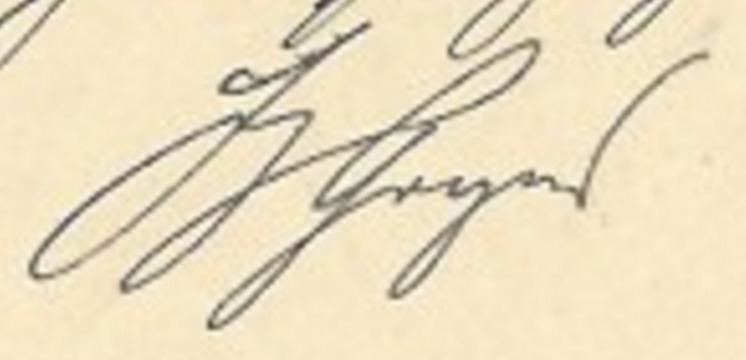
Signature of: ludwig geiger